Question: What might the diagnosis be?
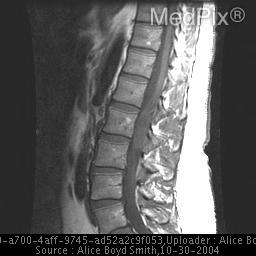
Answer: The possible diagnosis includes Extramedually Intradural lesions (MANDELInS)
M: Menigioma/metastatic
A: Arachnoid cyst
N: Neurofibroma
D: Dermoid
E: Epidermoid/Ependymoma
L: Lipoma
In: Infection (TB, cysticercosis)
S: Schwannoma.